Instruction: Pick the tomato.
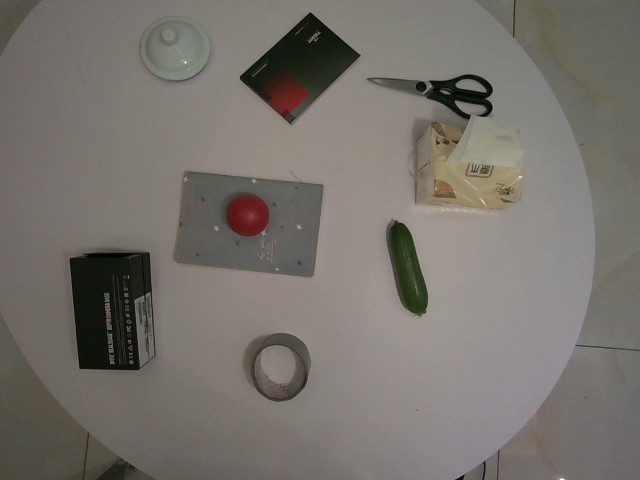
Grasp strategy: vertical